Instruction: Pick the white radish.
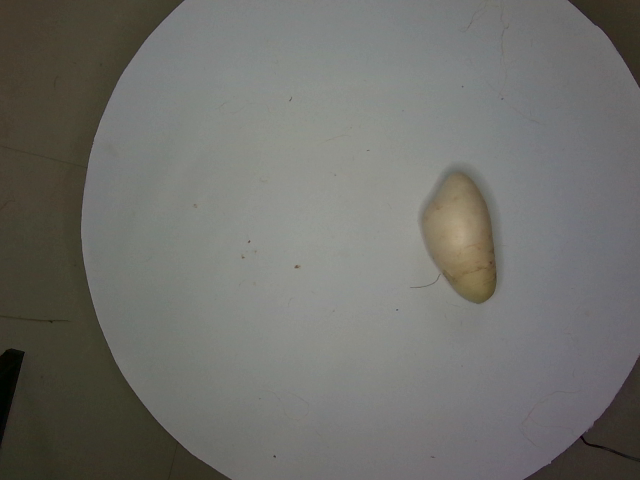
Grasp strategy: vertical